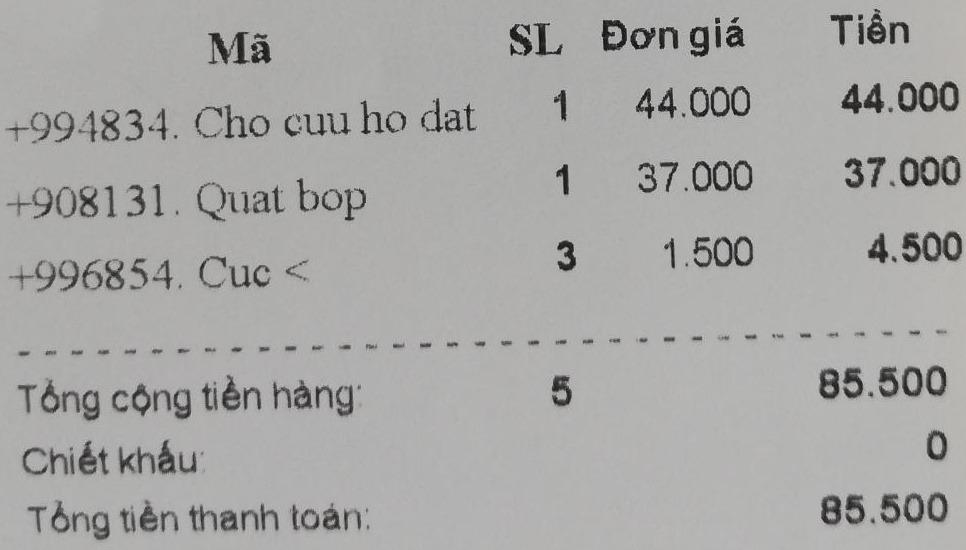
<table>
<tr>
<th>Mã</th>
<th>SL</th>
<th>Đơn giá</th>
<th>Tiền</th>
</tr>
<tr>
<td>+994834. Cho cuu ho dat</td>
<td>1</td>
<td>44.000</td>
<td>44.000</td>
</tr>
<tr>
<td>+908131. Quat bop</td>
<td>1</td>
<td>37.000</td>
<td>37.000</td>
</tr>
<tr>
<td>+996854. Cuc <</td>
<td>3</td>
<td>1.500</td>
<td>4.500</td>
</tr>
</table>

Tổng cộng tiền hàng: 5 85.500
Chiết khấu: 0
Tổng tiền thanh toán: 85.500